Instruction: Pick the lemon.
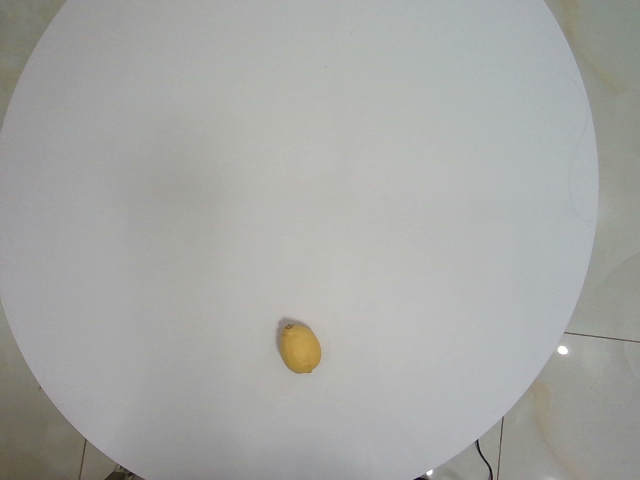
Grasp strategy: vertical